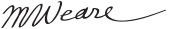
Signature of: meshech weare